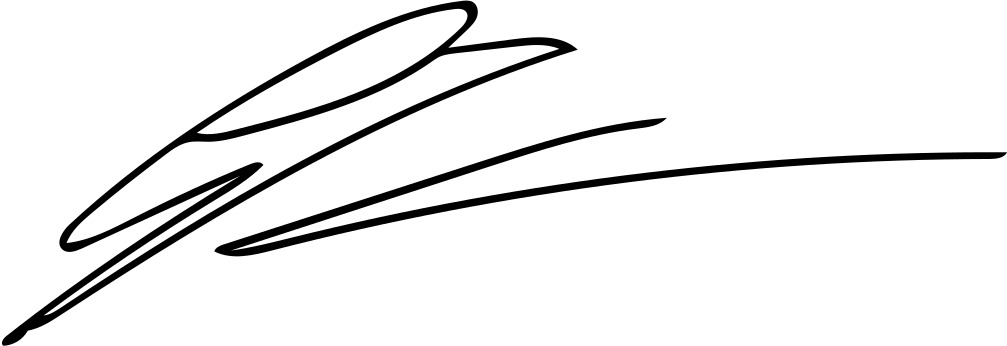
Signature of: gustavo petro